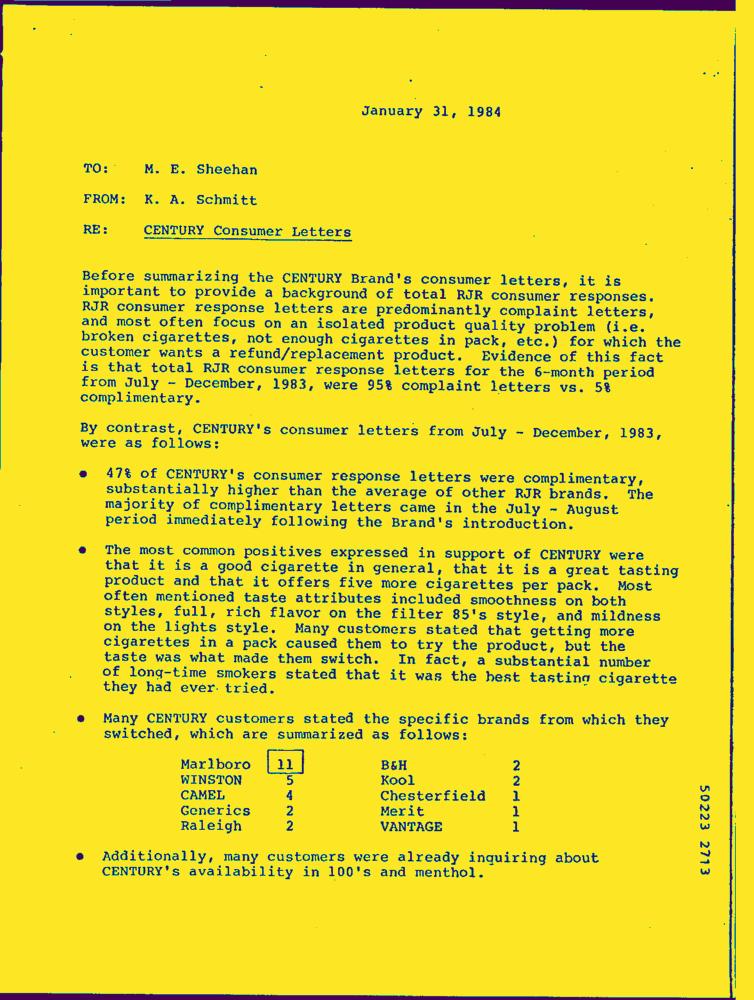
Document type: Letter-Doc